Question: How is the history relevant to the case?
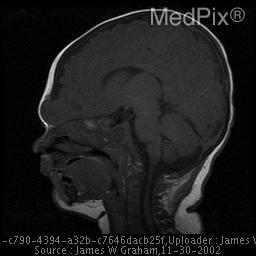
Answer: The patient's history of 8-week-old baby boy with a glabellar area mass. is key in understanding the case.